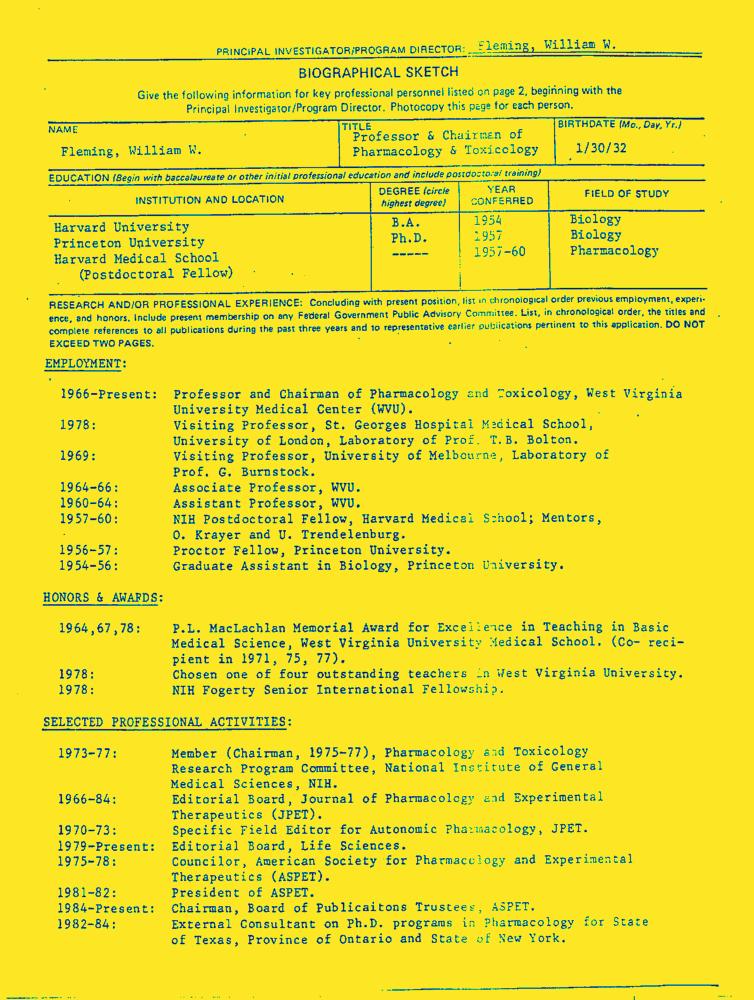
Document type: Resume-Doc